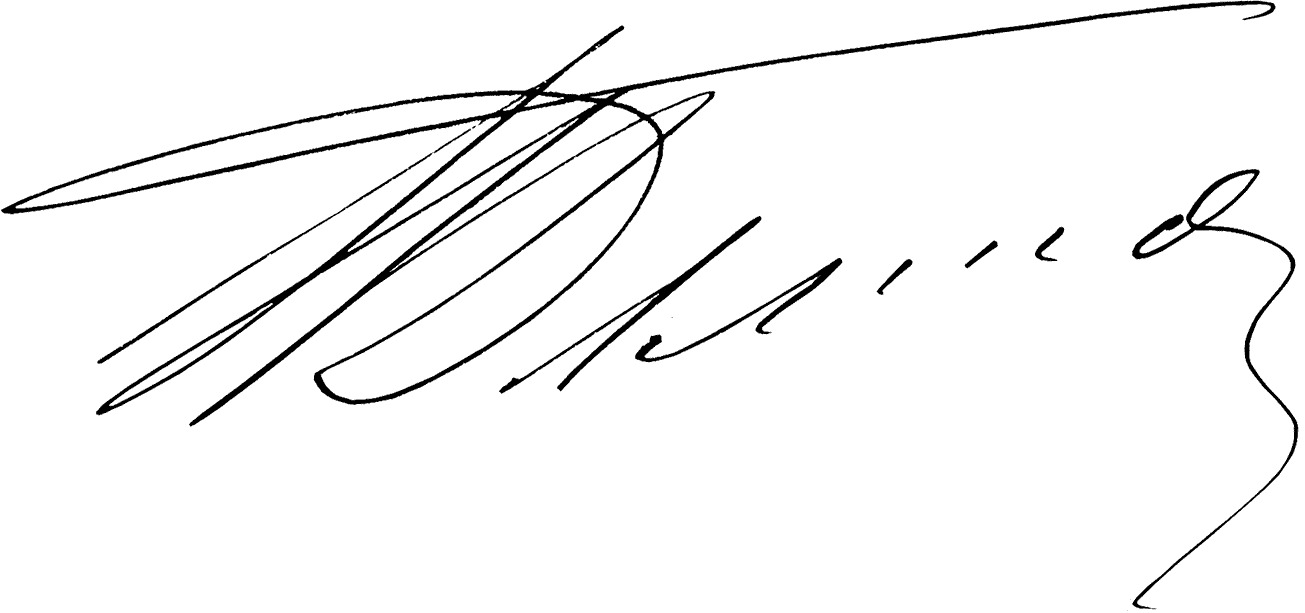
Signature of: pavel pavlovich demidov 2nd prince of san donato